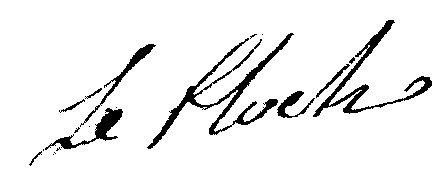
Signature of: corentin le floc h